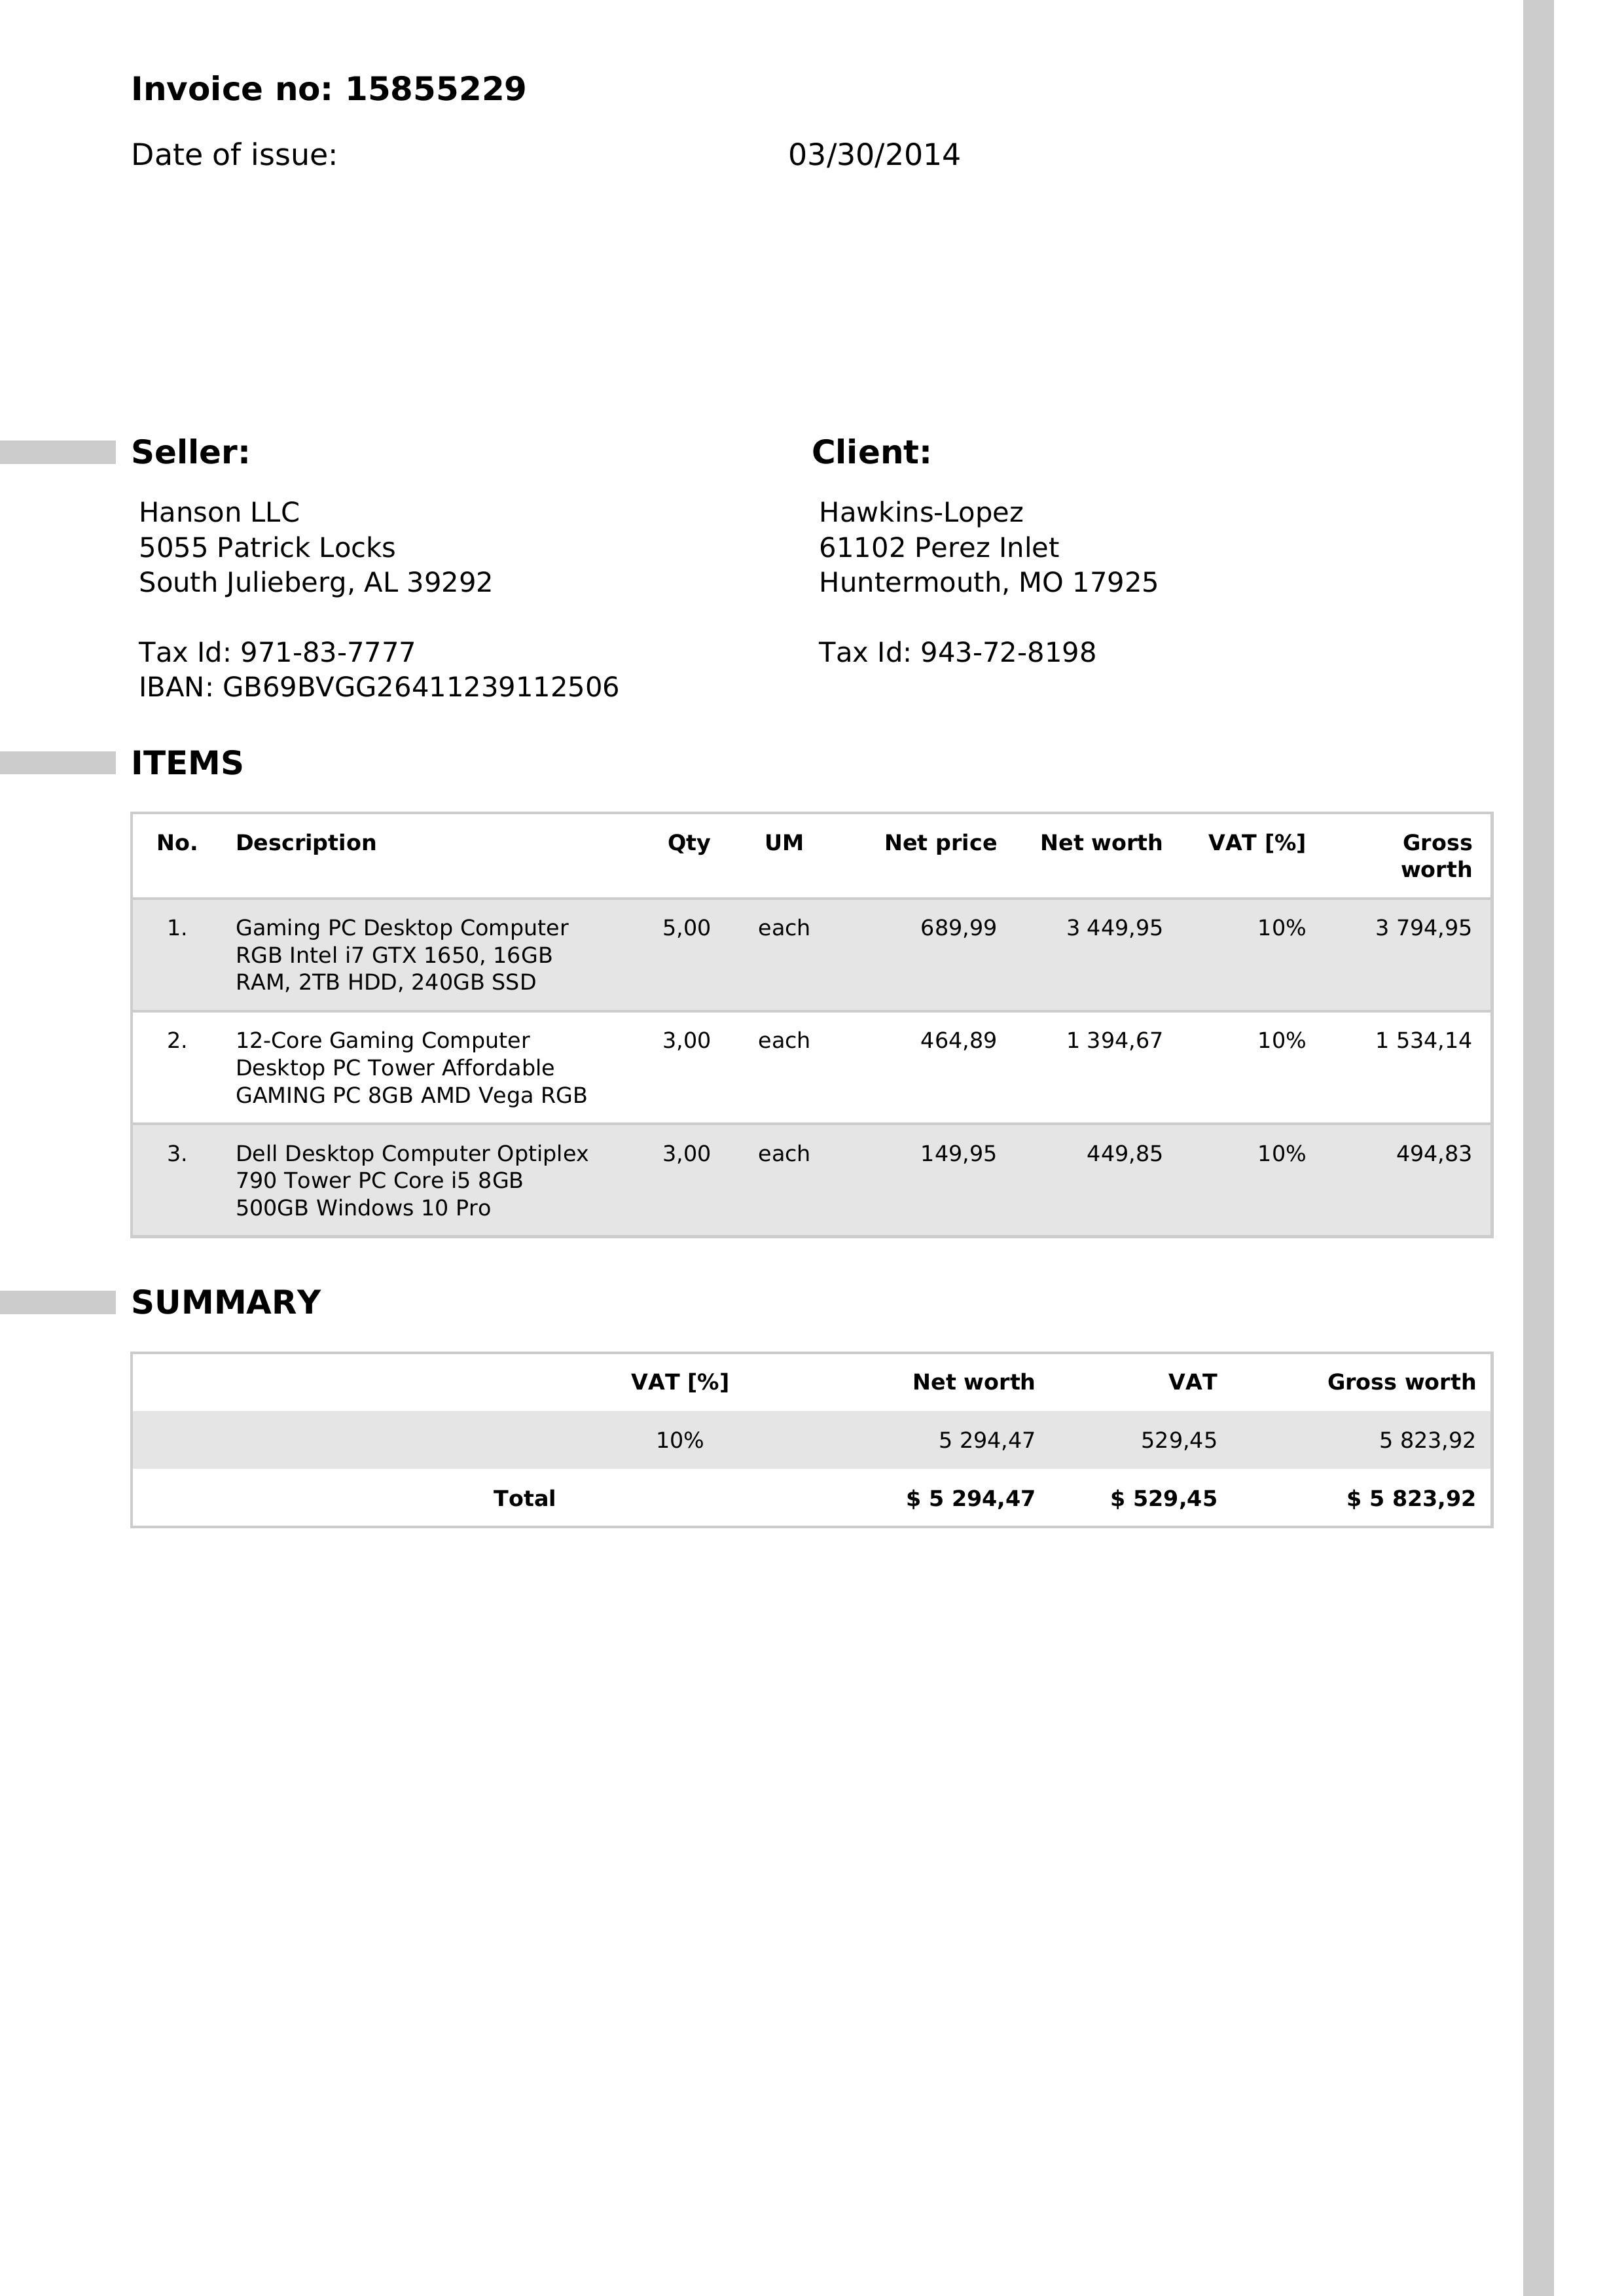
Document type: Invoice